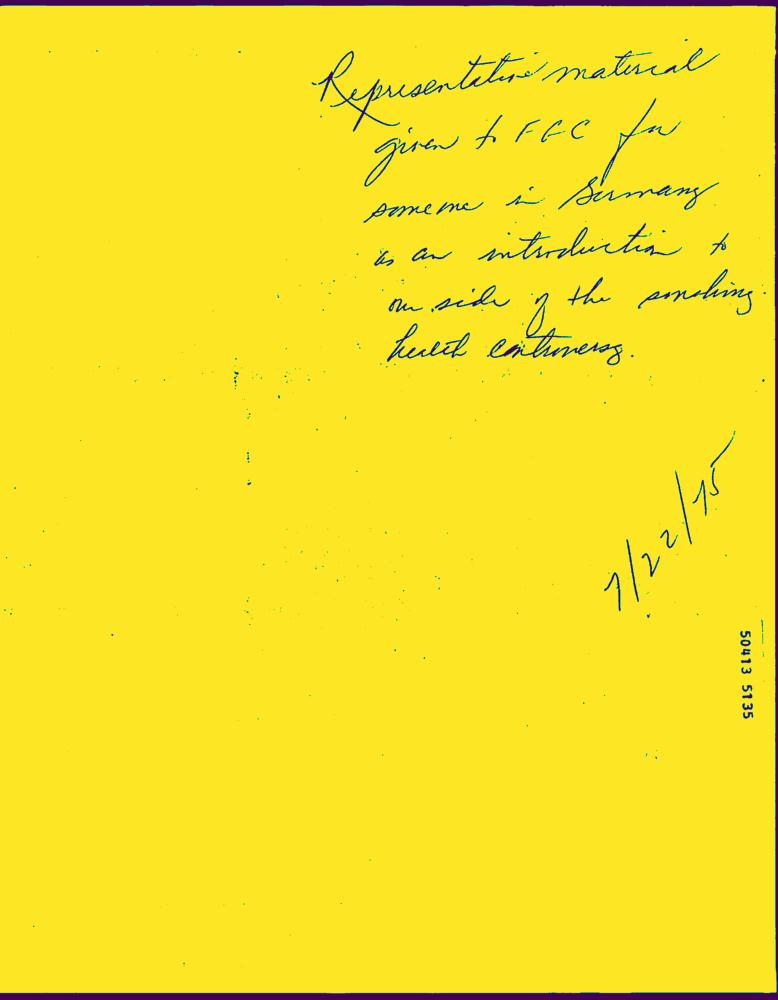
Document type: Hand-Written